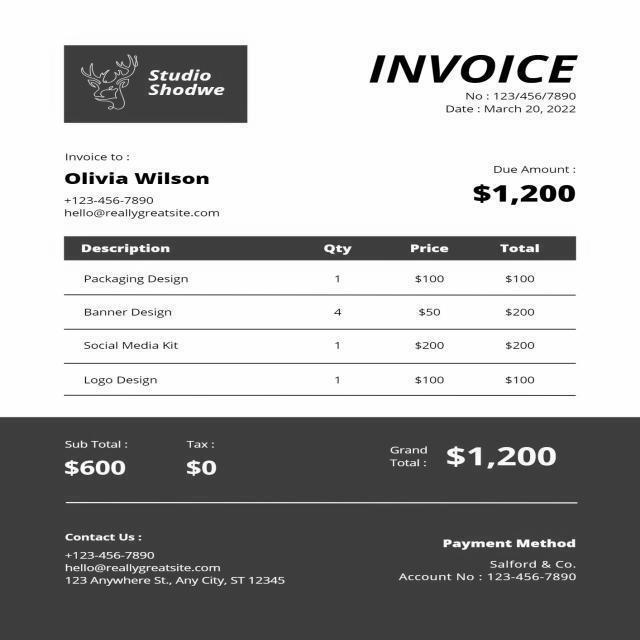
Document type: Invoice